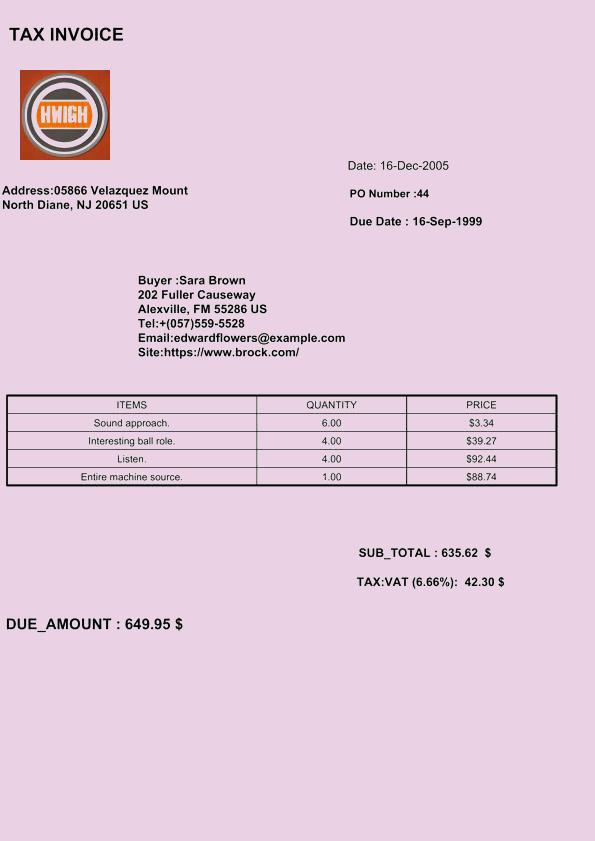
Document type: Invoice